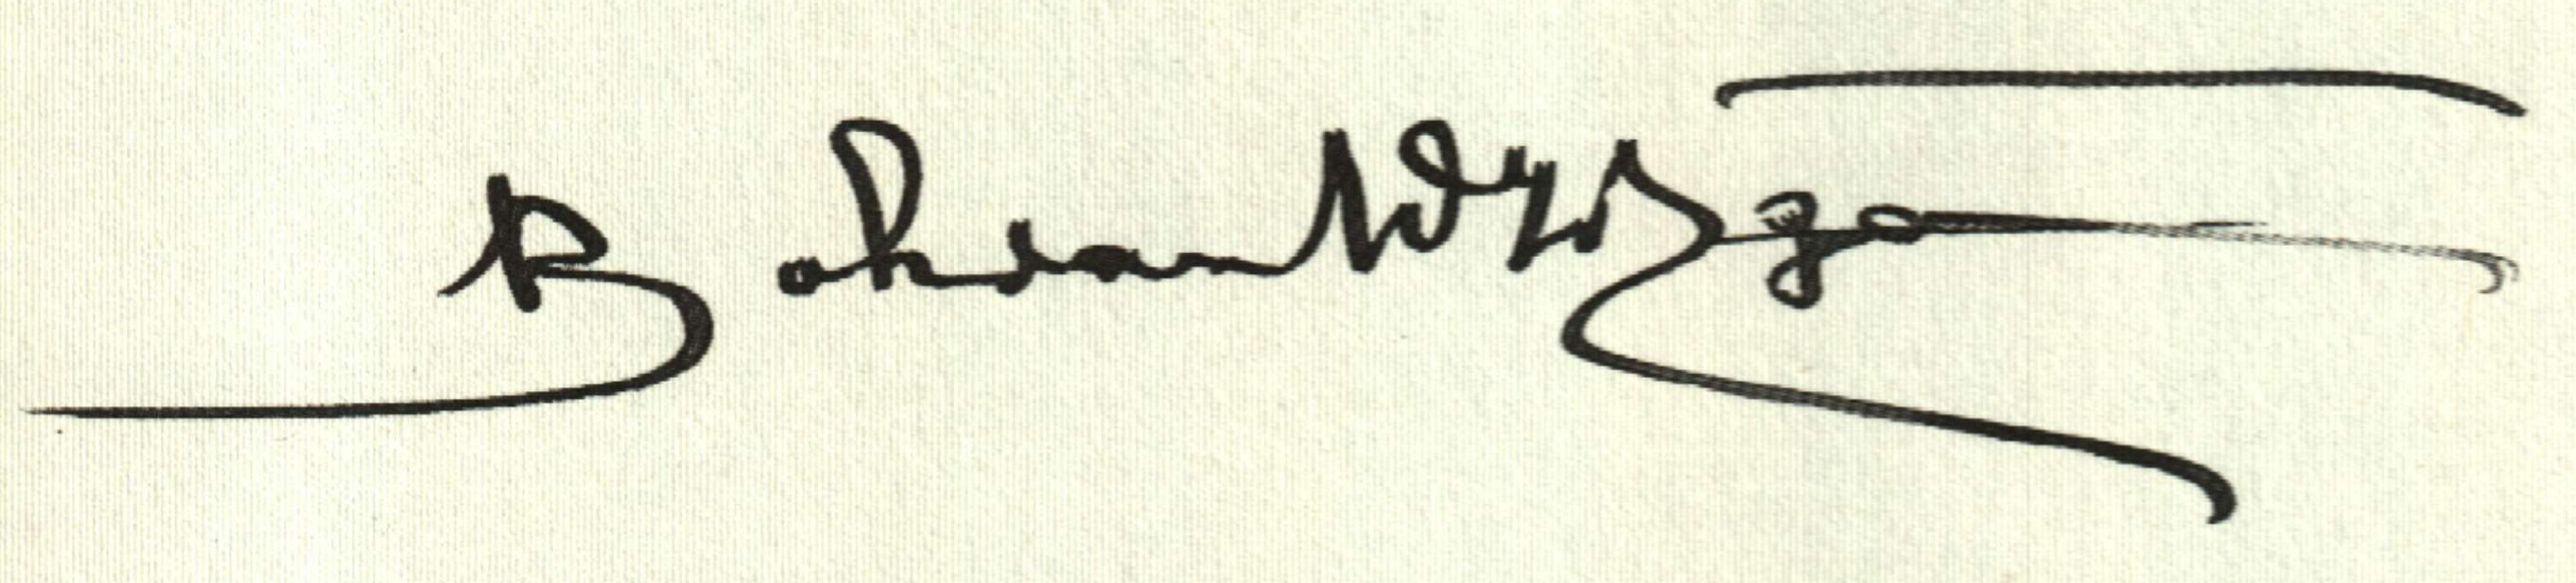
Signature of: bohdan wydżga